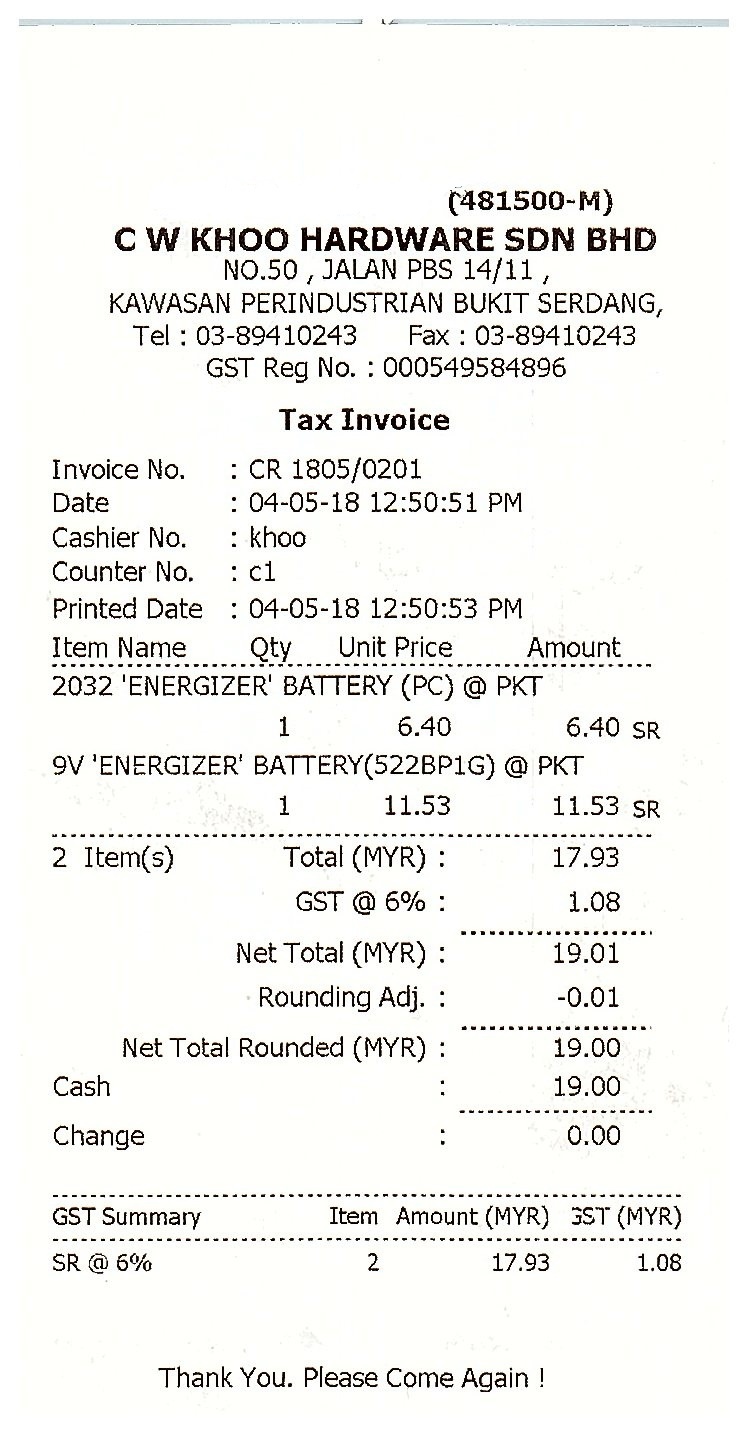
(481500-M)
C W KHOO HARDWARE SDN BHD
NO.50, JALAN PBS 14/11,
KAWASAN PERINDUSTRIAN BUKIT SERDANG,
TEL : 03-89410243
GST REG NO.: 000549584896
TAX INVOICE
INVOICE NO.
: CR 1805/0201
DATE
: 04-05-18 12:50:51 PM
CASHIER NO.
: KHOO
COUNTER NO.
: C1
PRINTED DATE
: 04-05-18 12:50:53 PM
ITEM NAME
QTY
UNIT PRICE
AMOUNT
2032 'ENERGIZER' BATTERY (PC) @ PKT
1
6.40
6.40 SR
9V 'ENERGIZER' BATTERY(522BP1G) @ PKT
1
11.53
11.53 SR
2 ITEM(S)
TOTAL(MYR) :
17.93
GST @ 6% :
1.08
NET TOTAL(MYR) :
19.01
ROUNDING ADJ. :
-0.01
NET TOTAL ROUNDED(MYR) :
19.00
:
19.00
CASH
CHANGE
:
0.00
GST SUMMARY
ITEM AMOUNT (MYR) GST(MYR)
SR@6%
2
17.93
1.08
FAX : 03-89410243
THANK YOU. PLEASE COME AGAIN !